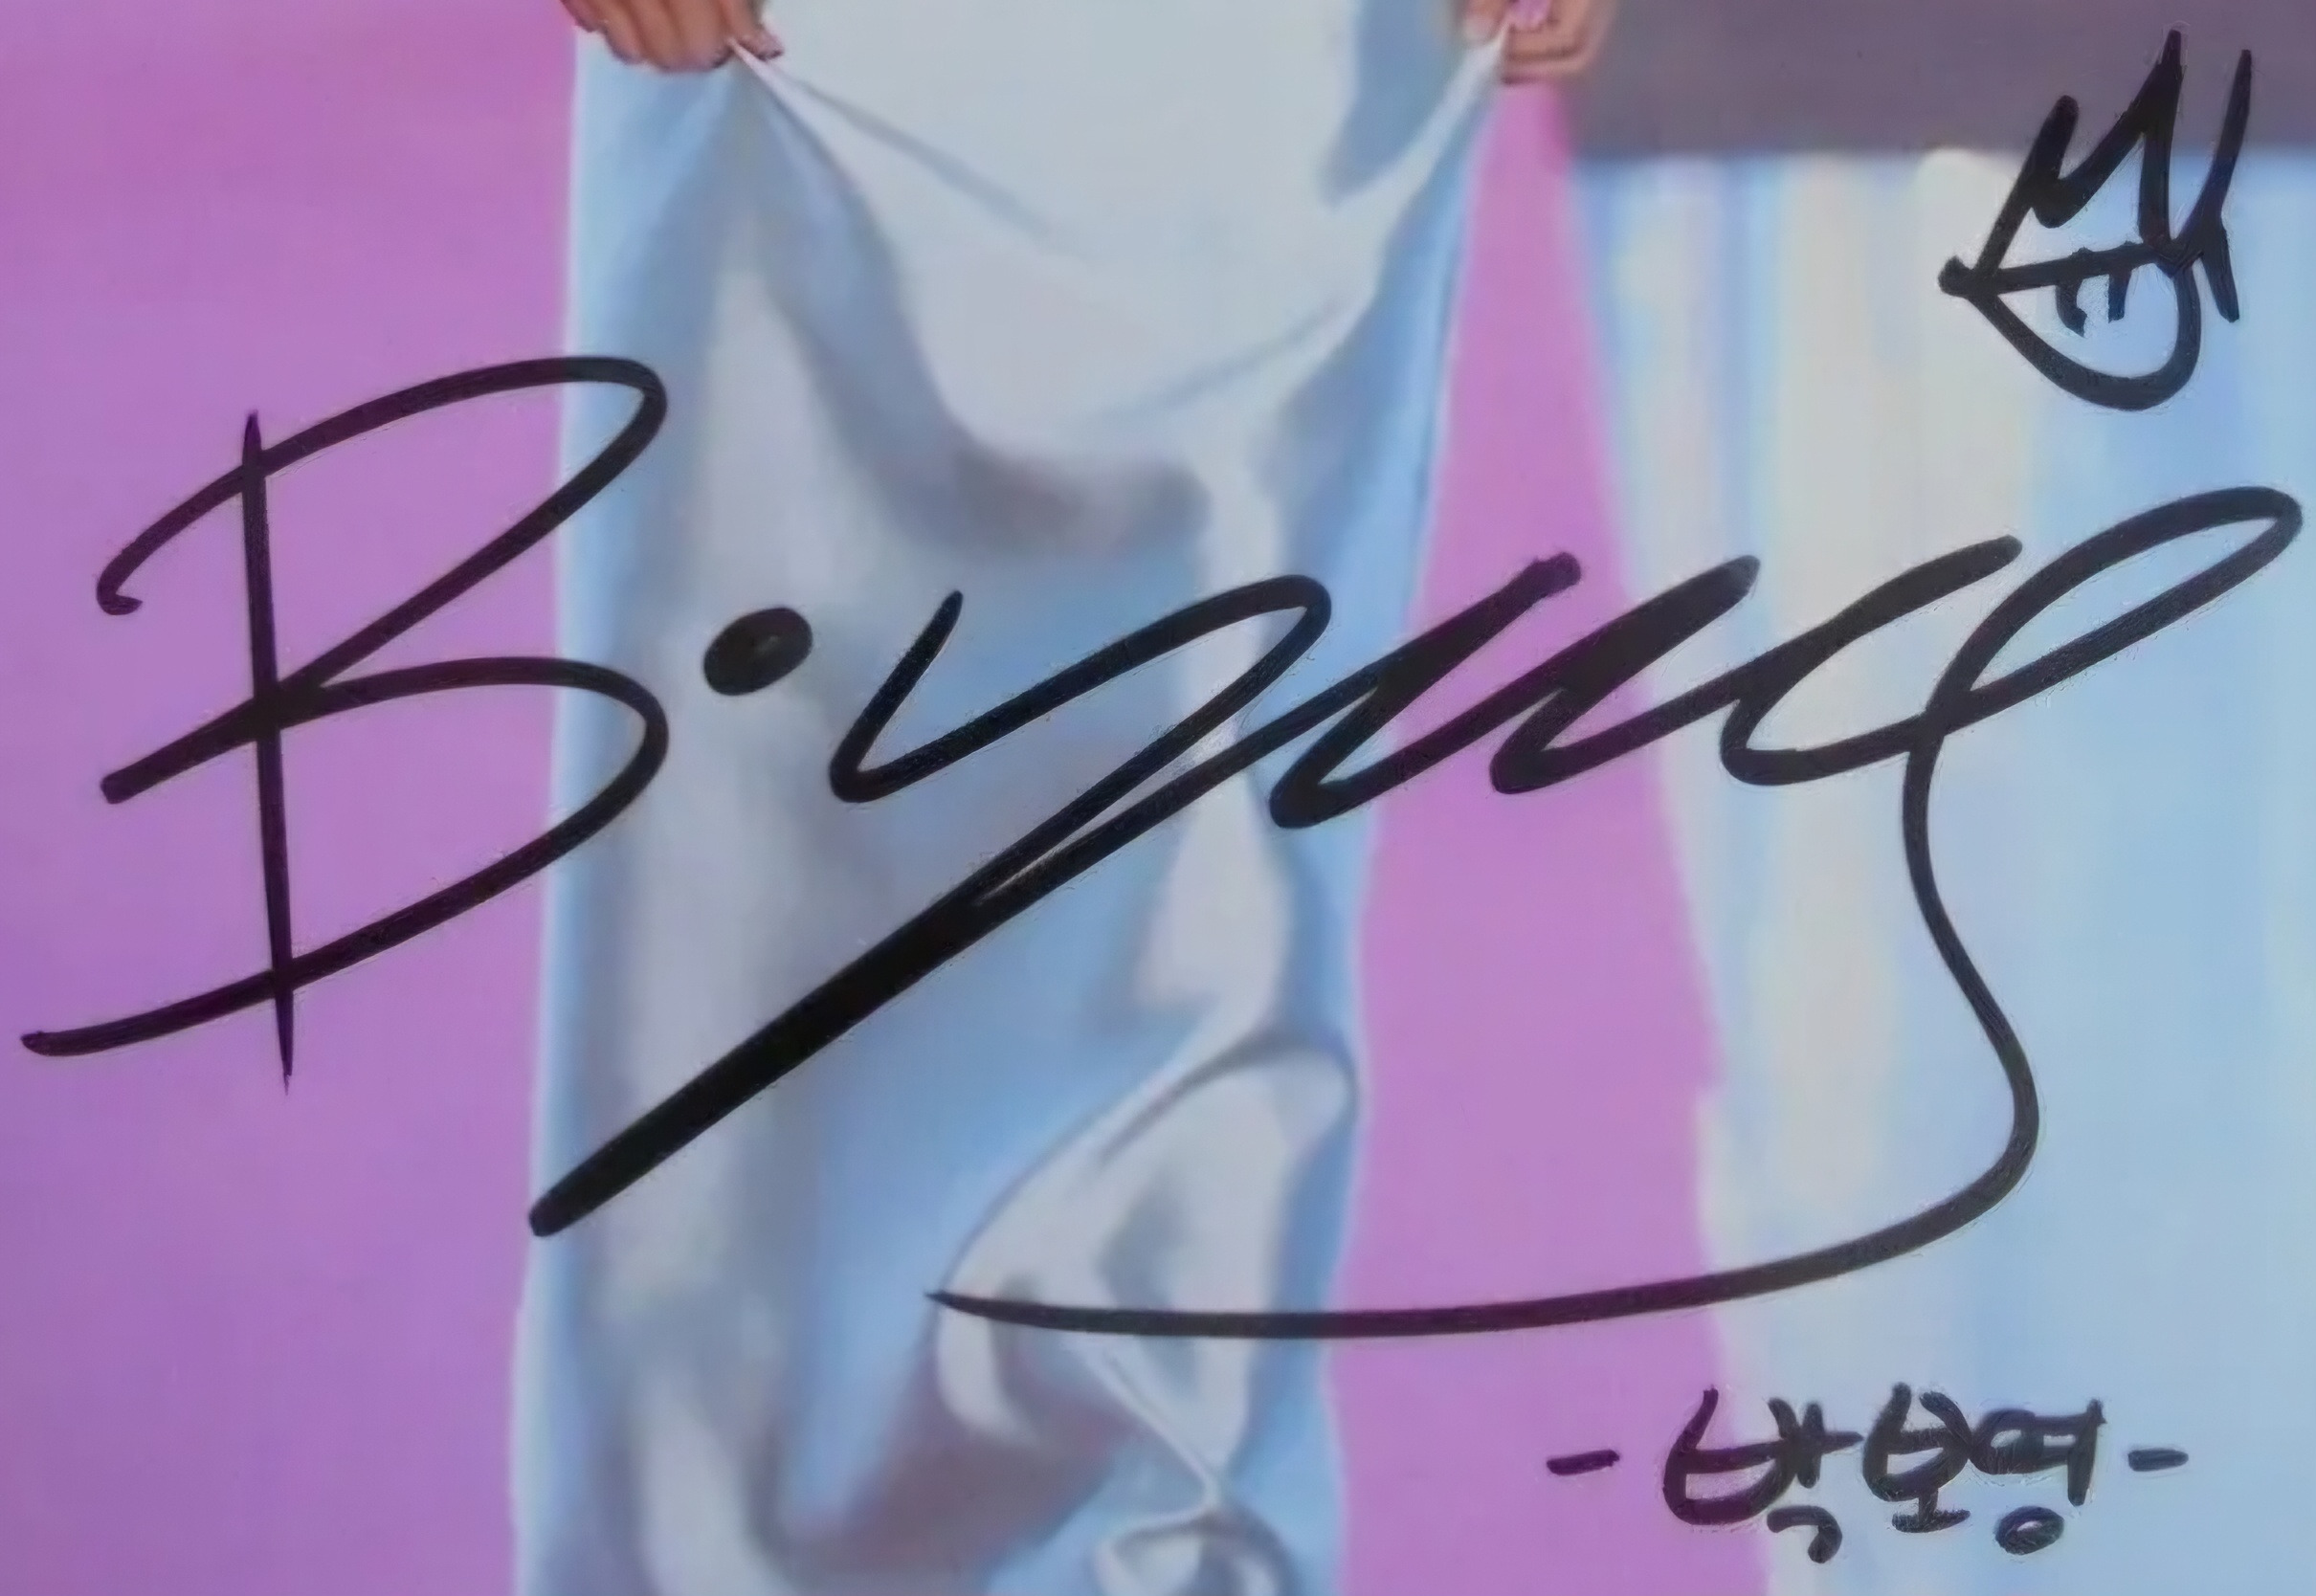
Signature of: park bo young